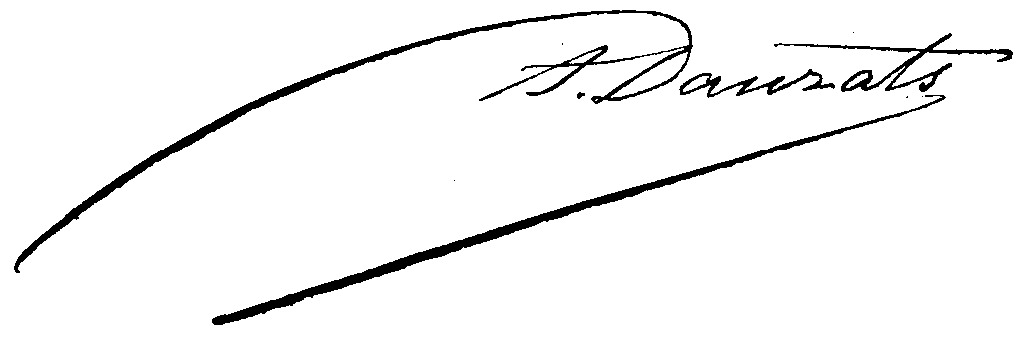
Signature of: adrien dauzats